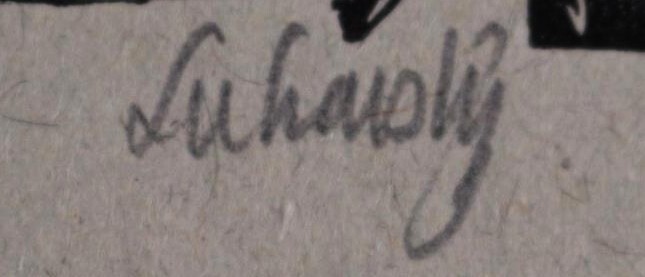
Signature of: jaroslav lukavský